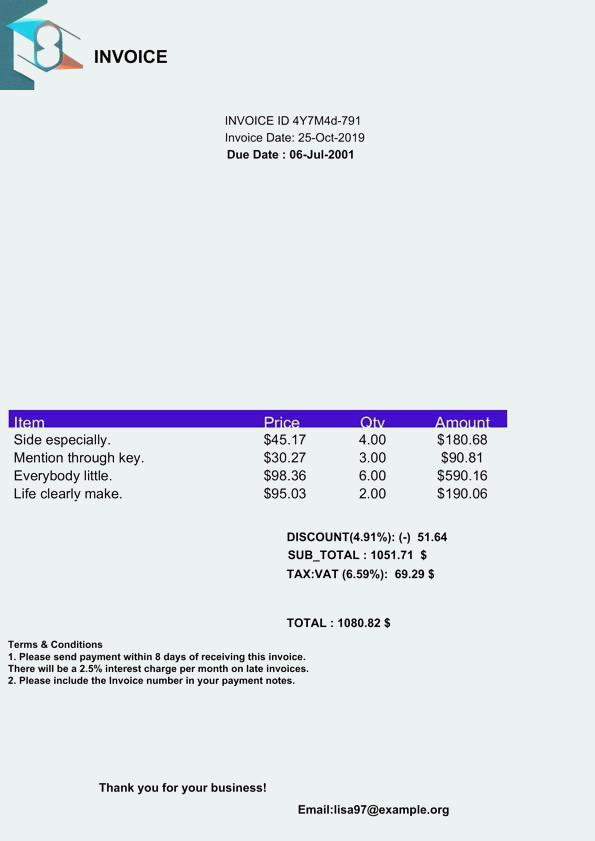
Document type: Invoice